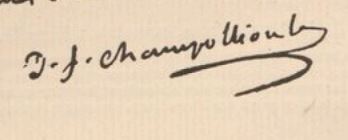
Signature of: jean françois champollion